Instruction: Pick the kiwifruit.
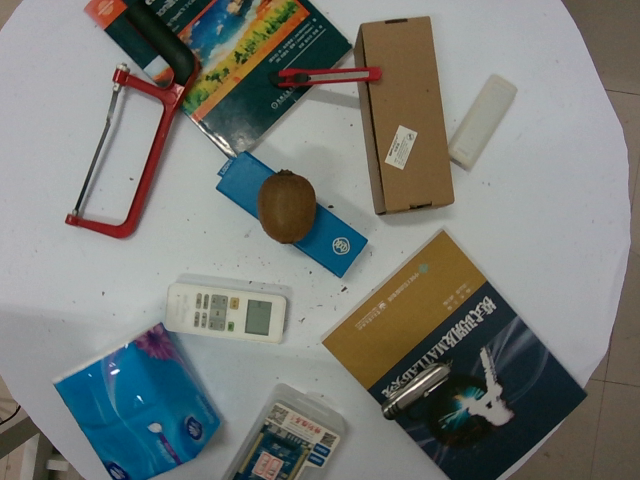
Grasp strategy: vertical